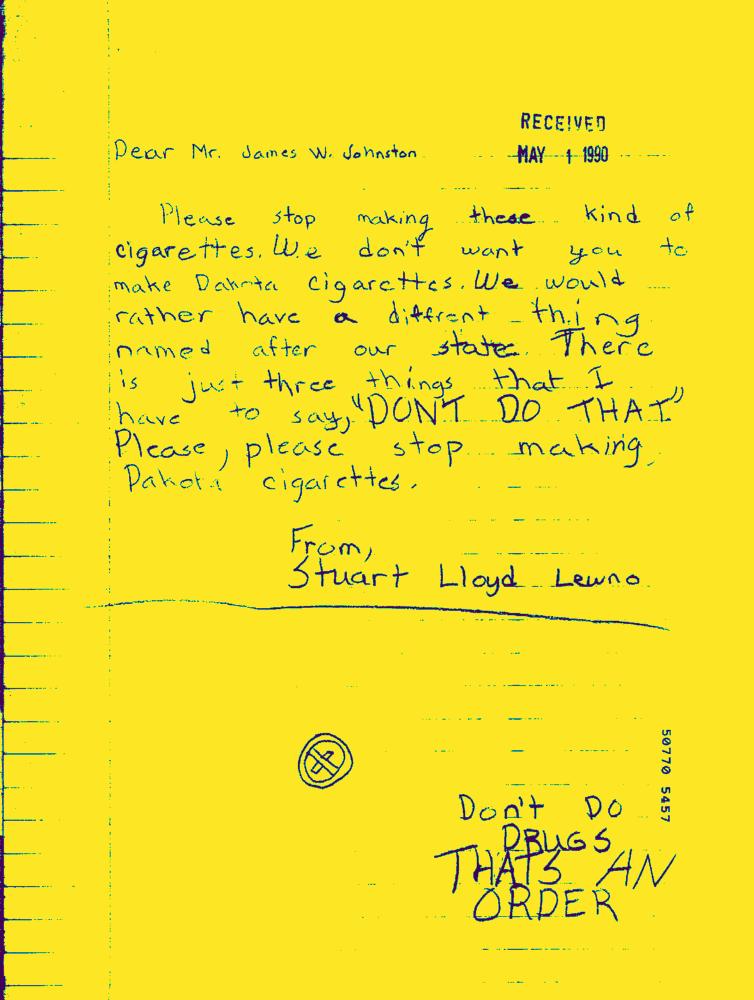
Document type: Hand-Written